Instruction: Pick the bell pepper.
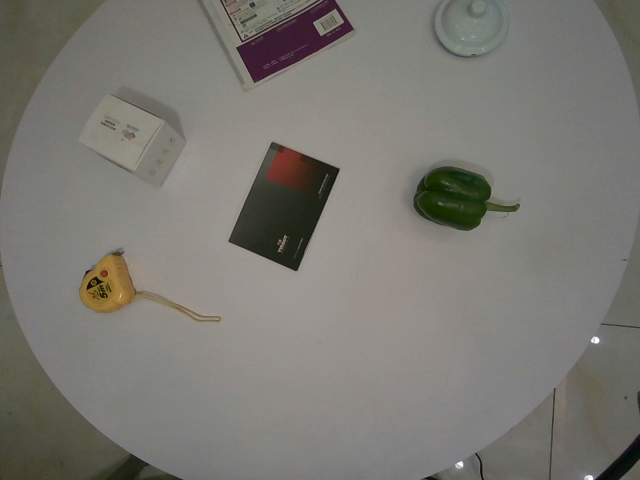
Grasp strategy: vertical